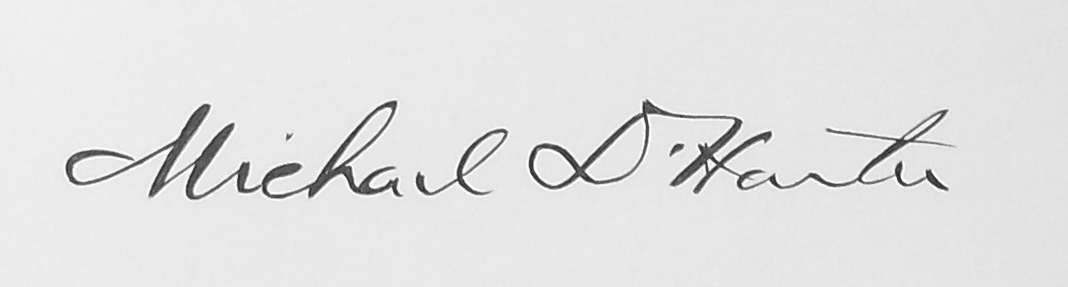
Signature of: michael d harter